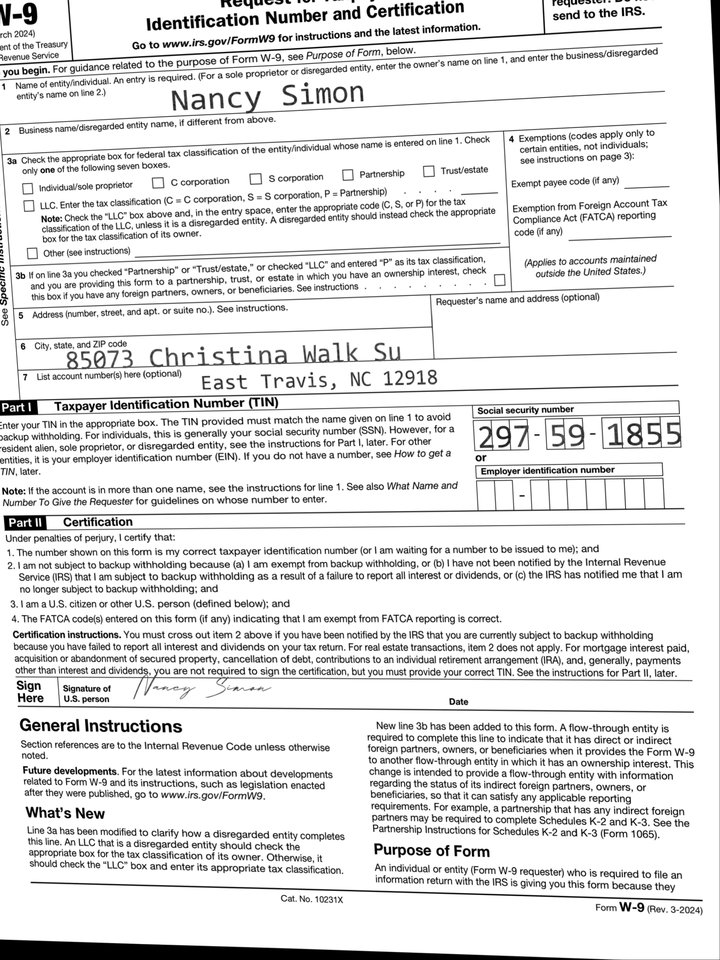
adr1: 85073 Christina Walk Suite 518
adr2: East Travis, NC 12918
cbx: no
ssn: 297591855
enm: Nancy Simon